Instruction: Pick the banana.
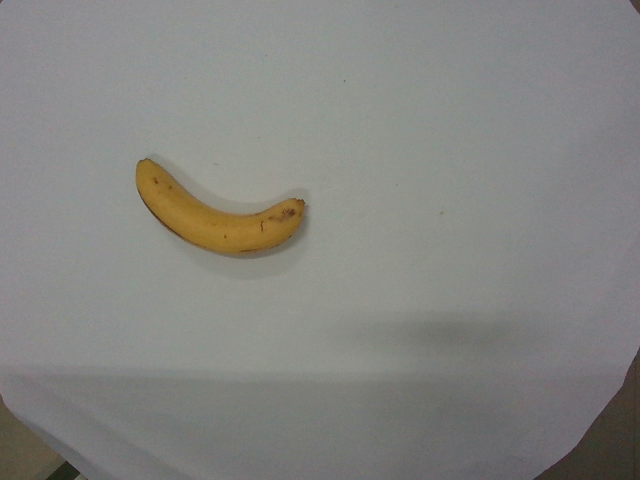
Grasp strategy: vertical